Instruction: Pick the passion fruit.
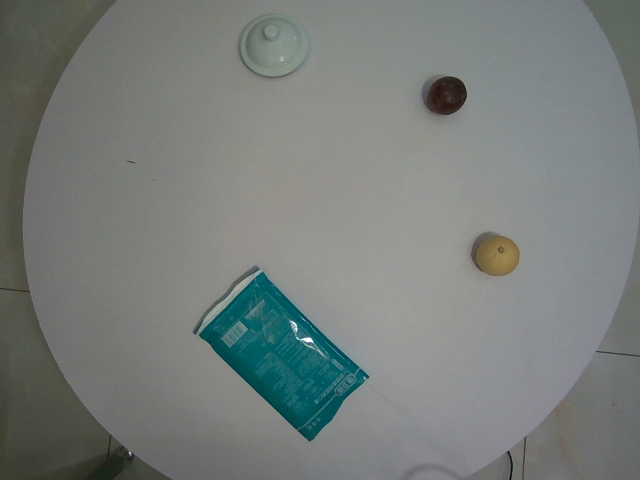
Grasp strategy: vertical